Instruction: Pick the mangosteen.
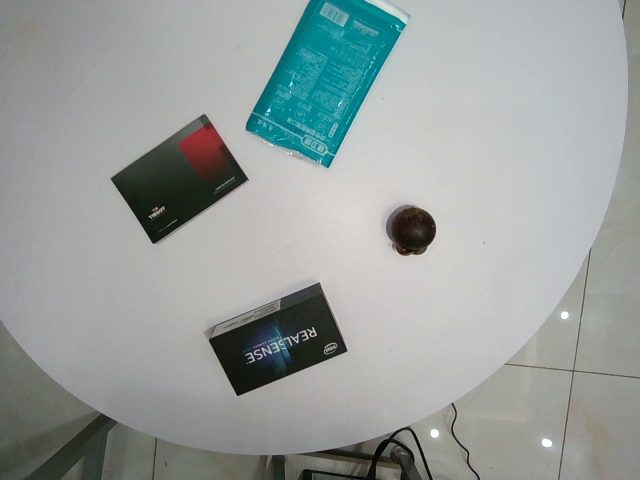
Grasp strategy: vertical